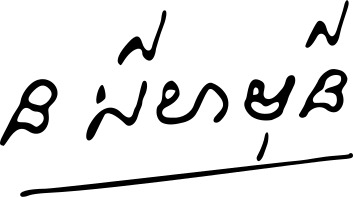
Signature of: norodom sihamoni